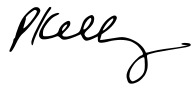
Signature of: paul kelly